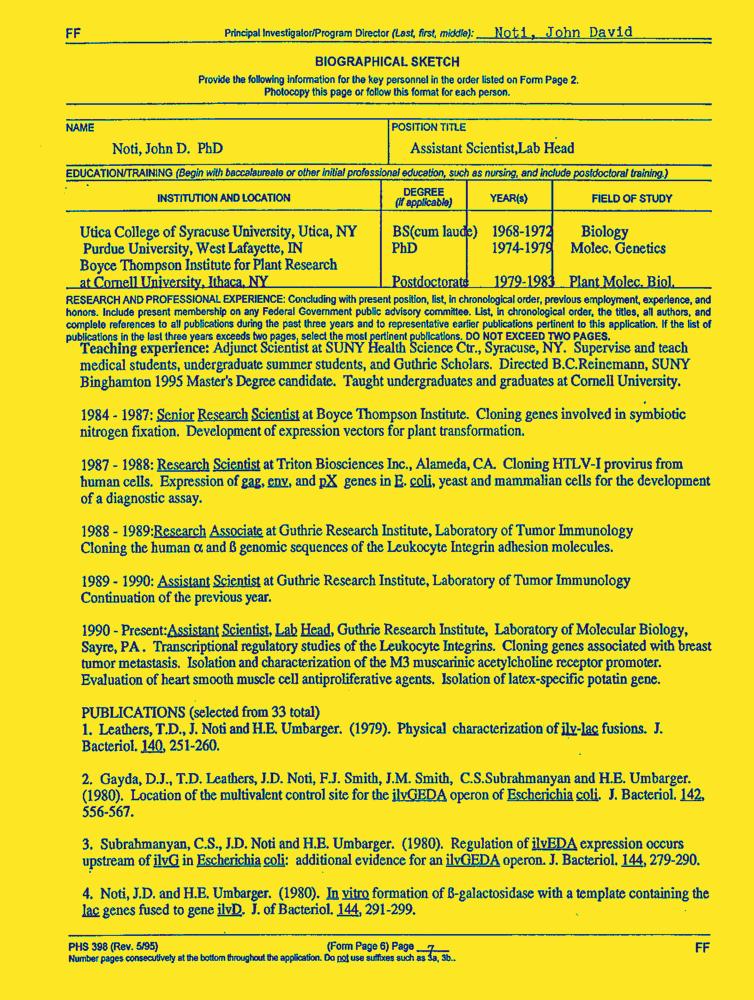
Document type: Resume-Doc